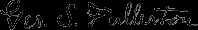
Signature of: george stuart fullerton